Question: What is the property identification or parcel number listed?
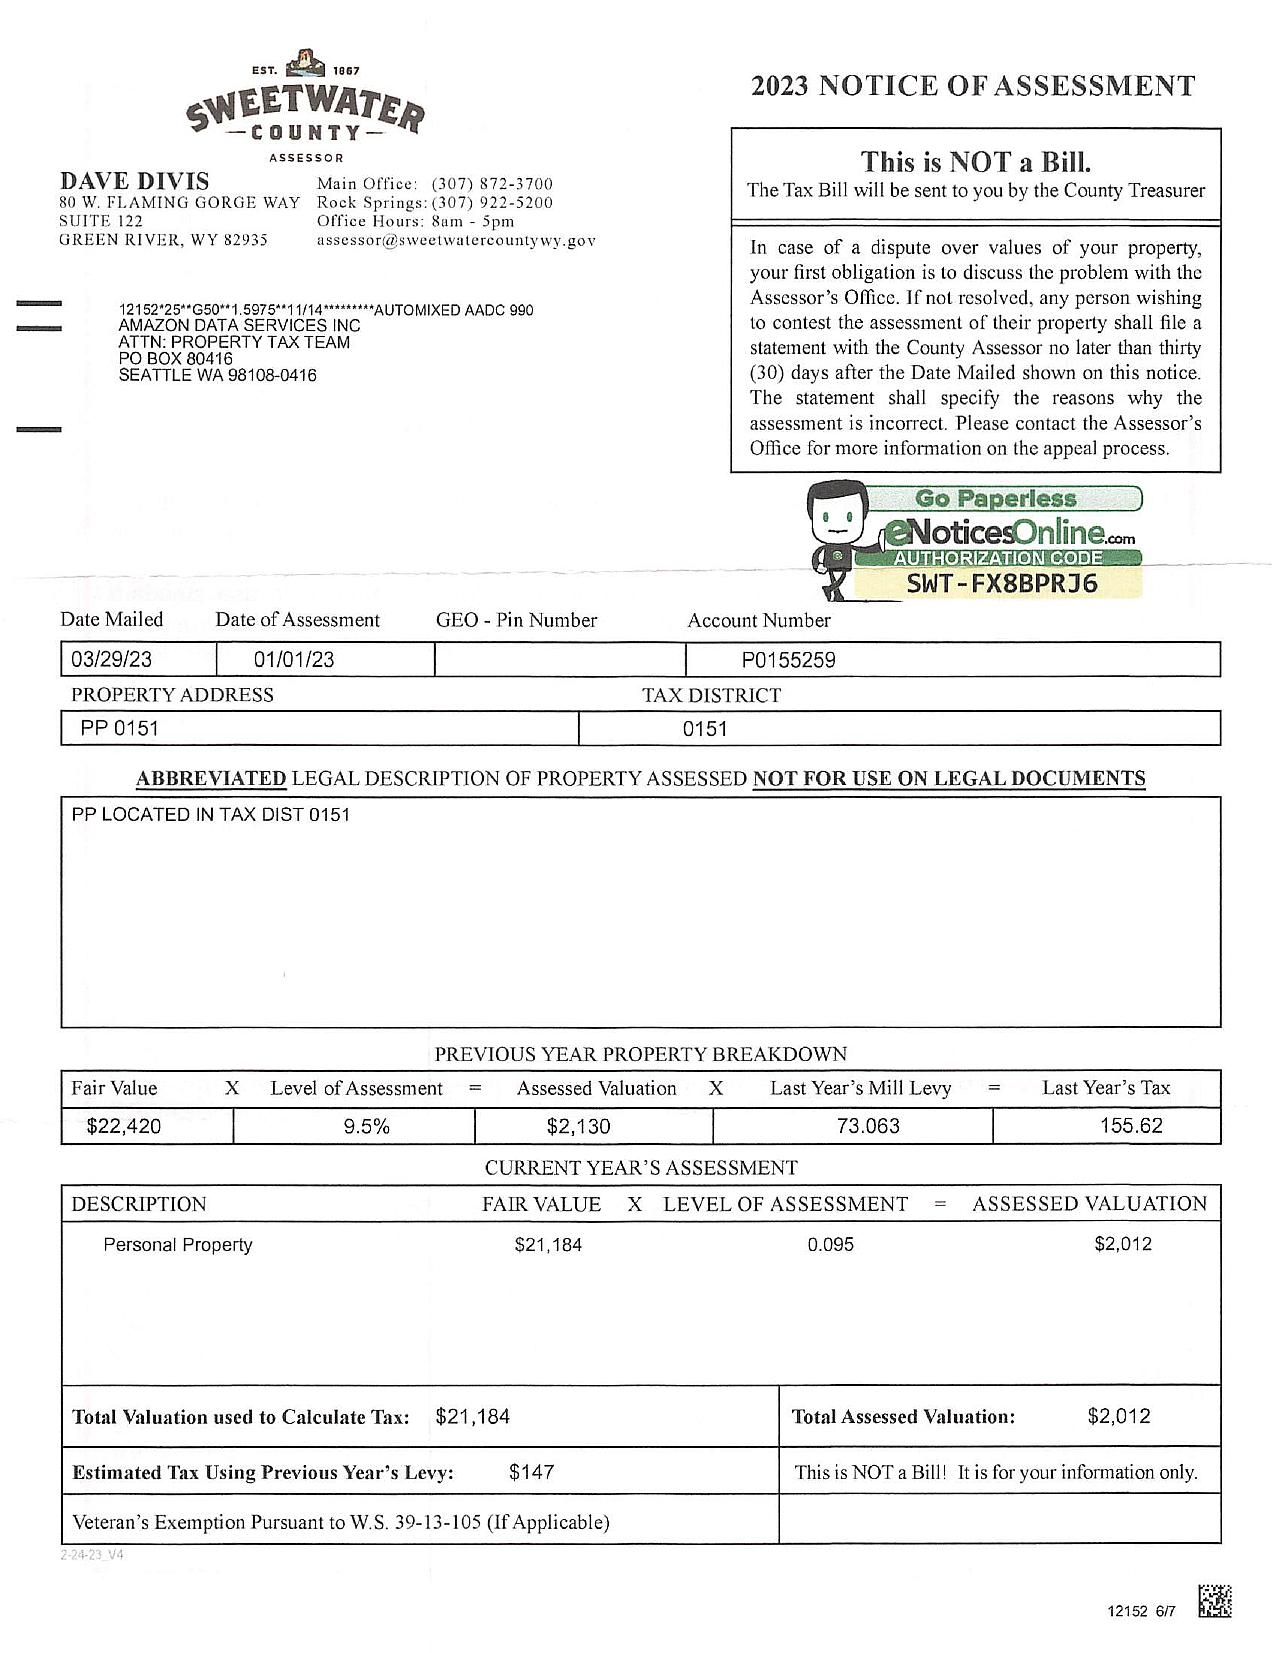
Answer: "GEO - Pin Number: 01/01/23"